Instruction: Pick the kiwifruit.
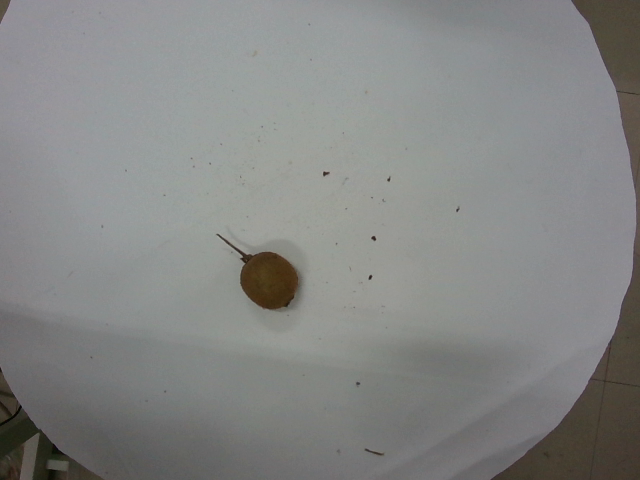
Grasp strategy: vertical